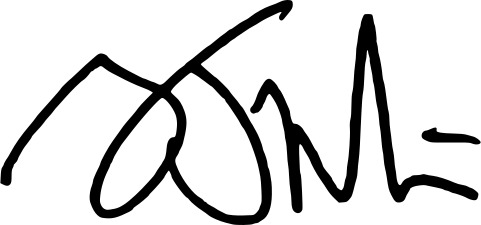
Signature of: steven miles